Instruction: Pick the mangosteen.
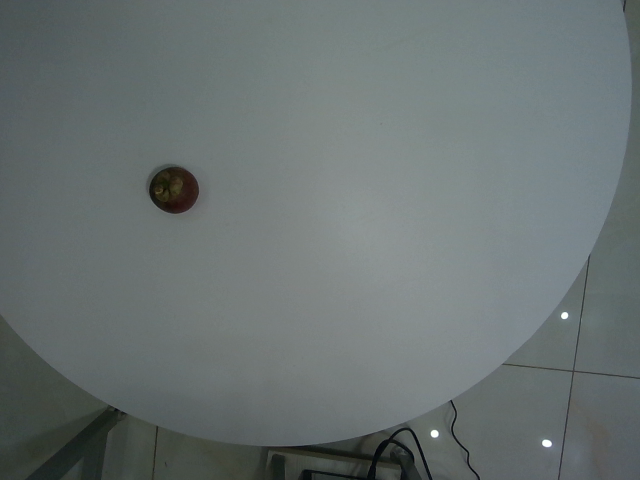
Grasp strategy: vertical